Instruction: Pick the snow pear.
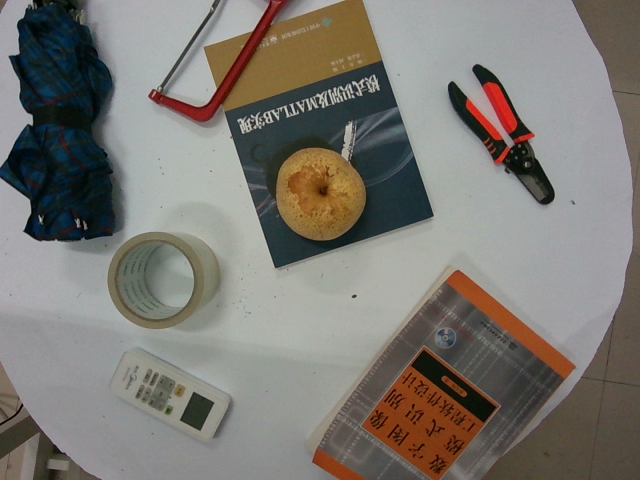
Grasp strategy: vertical